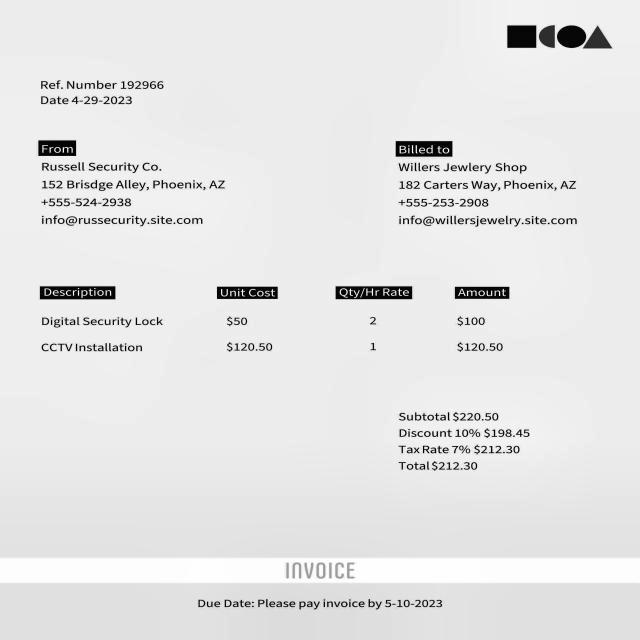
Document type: Invoice